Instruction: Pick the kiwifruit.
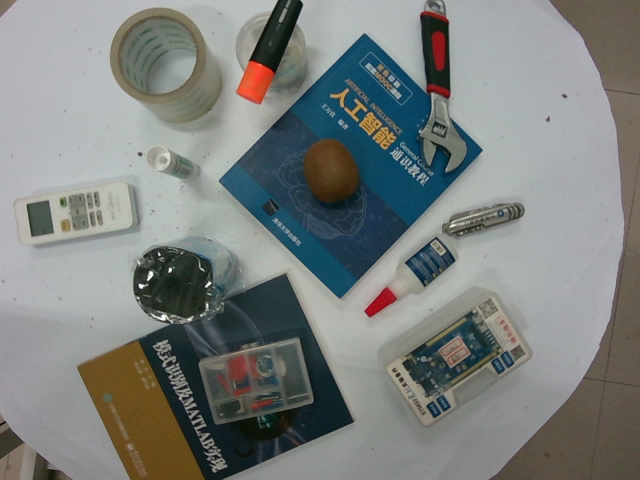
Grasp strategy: vertical